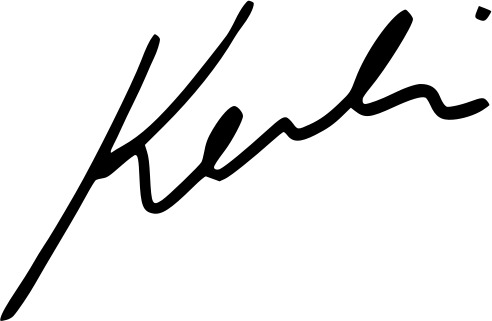
Signature of: kerli